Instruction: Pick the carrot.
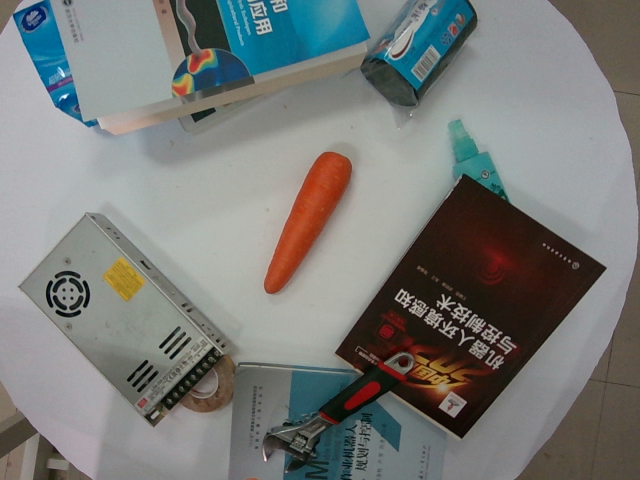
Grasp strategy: vertical